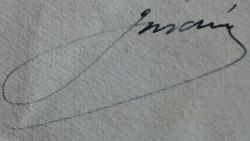
Signature of: josé marín toyos